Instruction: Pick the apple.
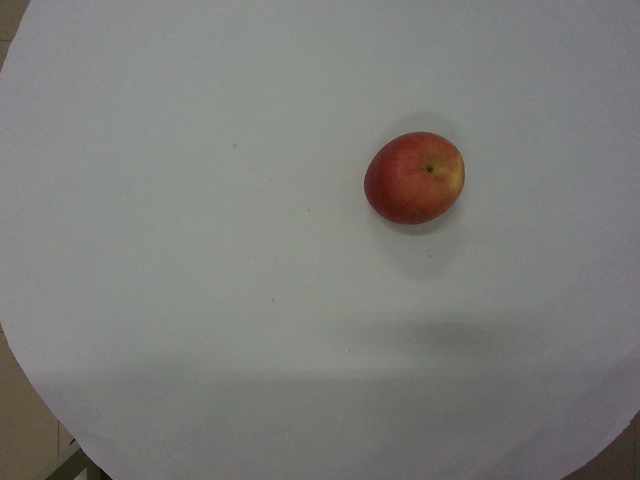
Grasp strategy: vertical